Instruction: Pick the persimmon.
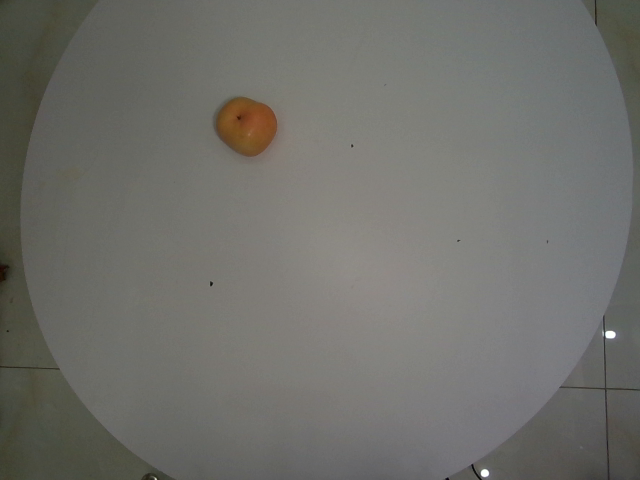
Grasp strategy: vertical